Question: Explain the disease:
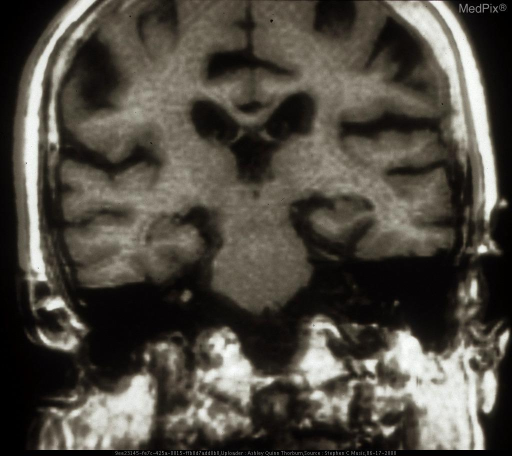
Answer: The disease is discussed as: 1) An MRI of this patient revealed generalized cerebral atrophy with narrowed gyri and widened sulci, suggesting a diagnosis of Alzheimer disease (AD) (Figure 1).  AD, the most common cause of dementia, is a frequent occurrence among the elderly population.  Approximately 4.9 million people over the age of 65 are living with the diagnosis of AD.[1]  The disease provides a great burden to family members and has a wide impact on Medicare spending.  Although many advances have been made in providing clinical, radiographic, and biomarker evidence for AD diagnosis, the disease is only definitively diagnosed by brain biopsy or at autopsy.

Gross pathologic exam of the AD patient at autopsy reveals diffuse cerebral atrophy (Figure 2), most prominently in the medial temporal lobes.  Histological exam reveals senile plaques composed of an amyloid β (Aβ) core (Figure 3).  Aβ is also seen deposited in cerebral vessel walls of AD patients.  Histological evaluation at autopsy additionally reveals neurofibrillary tangles (Figure 4) within the cerebral parenchyma, composed of hyperphosphorylated tau proteins.[2]

AD is also associated with degeneration in the basal forebrain and a resulting loss of the neurotransmitter acetylcholine.  This loss of acetylcholine is closely related to memory deficits.[3]  As such, the major class of pharmacologic therapy for AD focuses on inhibitors of acetylcholinesterase such as donepezil, rivastigmine, and galantamine.  While some relief from AD symptoms is seen with the use of this class of medication, the long-term progression of the disease does not appear to be altered.

Patients with AD have been distinguished from age-matched controls by a significant bilateral reduction in blood flow or metabolism in the temporoparietal cortex using functional neuroimaging.[4]  Additionally, perfusion and diffusion-weighted MR imaging illustrate a bilateral reduction in perfusion in the sensorimotor regions in patients with AD.[4]  The radiographic evidence of hypoperfusion in these regions is consistent with the clinical presentation of AD, namely impairment of recent memory formation, language deficits, and difficulty executing previously learned motor processes.

Various radiographic measurement techniques have been attempted for relative certainty in early diagnosis of AD.   Bastos-Leite et al identified that hippocampal atrophy could be measured by T1-weighted MR imaging of hippocampal sulcus width.[5]  Furthermore, gross pathologic examination of patients with AD reveals significant bilateral atrophy of the cerebral parenchyma with widened sulci, most notably in the frontal, temporal, and parietal lobes.

Atrophy in the frontal and temporal lobe pars orbitalis is suggestive of Pick disease (PD).[6]  PD and AD may present clinically with similar features.  PD typically presents with personality changes and frontotemporal lobe atrophy, and is characterized by greater atrophy of the anterior brain than is seen in AD.[6]  A well-circumscribed lesion with a mass effect on noncontrast CT would indicate a hemorrhage or hematoma.  Multiple oval lesions seen on MRI are found in multiple sclerosis and are frequently found in the periventricular white matter.[7]  Structural changes in the substantia nigra pars compacta are characteristic of Parkinson disease.  Parkinson disease structural changes can be detected through MR imaging while positron emission tomography can be used to measure dopa uptake into the striatum.[8]

2.  Central to the degeneration seen in AD is an accumulation of Aβ peptides, derived from amyloid β precursor protein (A?PP).[9]  These peptides have been found deposited throughout the extracellular space of AD plaques and have thus been used as an important pathological marker for AD.[9]  While a correlation between A? and AD has been identified, A? is not strictly localized to the central nervous system and is seen in many other organs including lung, liver, heart, and spleen.[9]  The accumulation of A? in cerebral parenchyma has been shown to be neurotoxic [10,11] and likely contributes to spectrum of clinical features observed in AD.

Lewy bodies are aggregates of α-synuclein most commonly found in Parkinson disease.  Astroglia are supportive cells of the central nervous system and an abundance of these cells would be associated with an astrocytoma.  Sphingolipid accumulation is seen in Niemann-Pick disease.  N-acetyl aspartate is used as a marker of neurons and a decrease is associated with neurodegenerative disorders such as AD.

3.  Apolipoprotein E (APOE) is a protein that is involved in the metabolism of cholesterol and is synthesized by astrocytes.  The gene is located on chromosome 19 and is thought to play a role in the repair of injured nerves.[12]  Of the four APOE alleles, the one with the closest association to AD is ε4.  Many studies have suggested a correlation between APOE ε4 and AD memory impairment, most significantly in older adults.[12]  APOE encodes a protein that, within the extracellular space, binds cholesterol and becomes incorporated into myelin and cell membranes.  As such, this protein is believed to be involved in the generation of neural synapses.[12]

Synaptic degradation resulting from the mutated apoE ε4 allele and defective synaptogenesis may play a role in the atrophy of the corpus collosum in AD.[13]  The degeneration of the corpus collosum and cingulate gyrus in AD is reflected in the apparent deficits in intrahemispheric connection.[13]  The role of an APOE ε4 mutation has been associated with AD as a significant risk factor for developing sporadic AD as well as earlier age of onset of the disease.  Although these associations have been established, the role of APOE ε4 as a biomarker is still in question as not all patients with the ε4 allele develop AD.  Similarly, patients lacking the ε4 allele are not excluded from developing sporadic AD.[14]

A mutation in the sphingomyelin phosphodiesterase 1 (SMPD1) gene is seen in Niemann-Pick disease.  The superoxide dismutase (SOD1) gene is associated with amyotrophic lateral sclerosis.  Kinesin family member 1B (KIF1B) mutations have been linked to the peripheral nerve disorder Charcot-Marie-Tooth disease.  β-Hexosaminidase A, α subunit (HEXA) mutations are seen in association with Tay-Sachs disease.

4.  Patients suffering from AD exhibit pathological changes in the brain including a diffuse loss of neurons in the neocortex and hippocampus.[15]  This neurological degradation leads to clinical memory loss and dementia.  The hippocampus functions in memory formation and a loss of neurons leads to difficulty forming new memories.  The loss of neurons in these regions correlates to the pathologic and neuroradiological findings of cerebral atrophy.  As noted above, cerebral atrophy is prominent in the brain of a patient with AD at autopsy, particularly in the medial temporal lobes.[5]  Loss of neurons in alternate brain regions, including hypothalamus, cerebellum, and mammillary bodies are not associated with AD pathology.

5.  The major histological diagnostic findings at autopsy of a patient with AD are senile plaques and neurofibrillary tangles. Two cerebrospinal fluid (CSF) biomarkers, Aβ and tau, have been validated in association with AD and can be used to distinguish AD from other neurodegenerative disorders, such as Parkinson disease.[16]  An elevation in neurotoxic Aβ leads to the deposition of Aβ plaques in the cerebral parenchyma (leading to the accumulation of senile plaques) as well as in the walls of cerebral blood vessels.[2]  The neurofibrillary tangle (Figure 3), another pathologic finding in AD, consists of an aggregation of hyperphosphorylated tau proteins.[2]

Amyloid precursor protein is normally cleaved by α-secretase to yield multiple fragments that are chiefly eliminated from the brain.  Abnormal cleavage results from a mutation in the amyloid precursor protein, resulting in cleavage by both β-secretase and γ-secretase, leading to aggregations of abnormally cleaved Aβ with other proteins such as tau, apoE, and presenilin 1 and 2.  These aggregates form the basis for senile plaques (Figure 3) in AD pathology.[17]

Amyloid association with AD has been further established through the exploration of early AD development in adults with Down syndrome.  Down syndrome (trisomy 21) patients living into adulthood have been found to develop senile plaques with Aβ and neurofibrillary tangles in the cerebral cortex at a significantly younger age than individuals without Down syndrome.  The findings of early development of plaques and tangles in association with a duplicate chromosome 21 lead to further linkage studies that proposed an association between the chromosome and AD pathology.  These studies found that mutations in a region of the 21st chromosome, near the gene encoding β-amyloid and duplicated in trisomy 21, have been associated with familial early-onset AD.[17]

The presence of biomarkers in the CSF other than amyloid β and tau have not been found in association with AD.  Cystatin C is more closely associated with renal function than with neurodegeneration.  α-synuclein is related to Lewy bodies found in patients with Parkinson disease and not a known AD biomarker.  Fibrillin-1 is a gene associated with the connective tissue disorder Marfan syndrome.  Secreted amyloid precursor protein alpha (sAPP-α) is related to the response of microglia to chronic inflammation and found in AD, yet has not been established as a significant biomarker.[18]